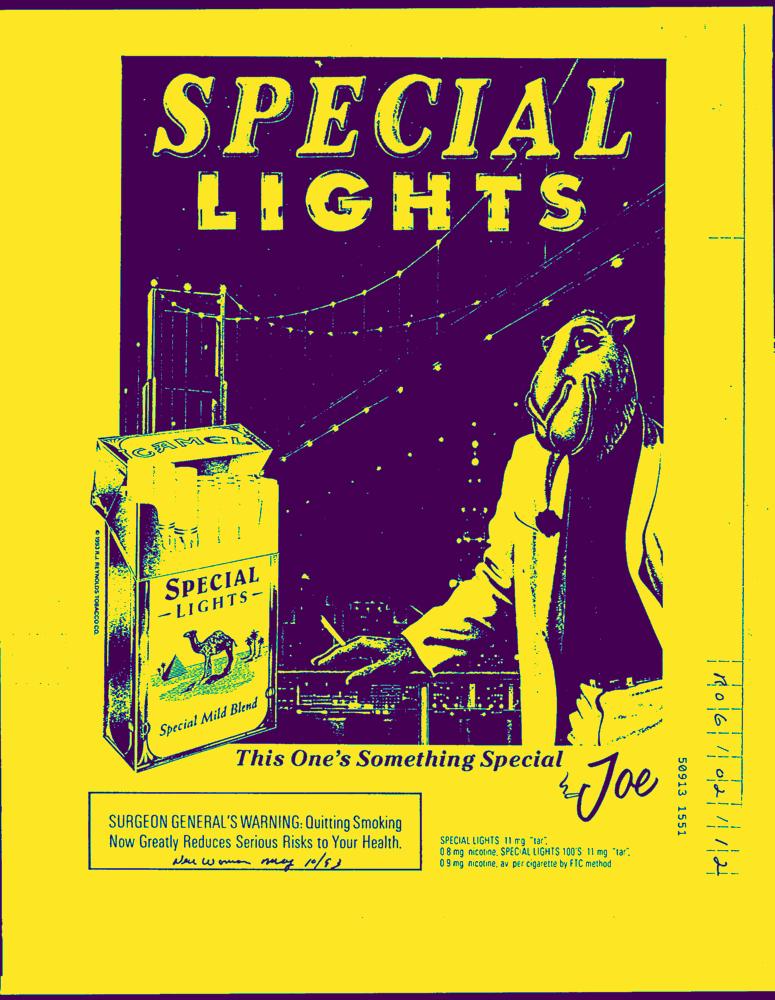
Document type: AD